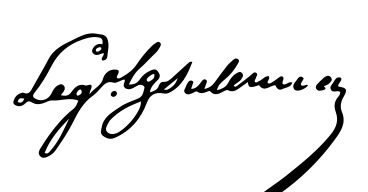
Signature of: soliman pasha